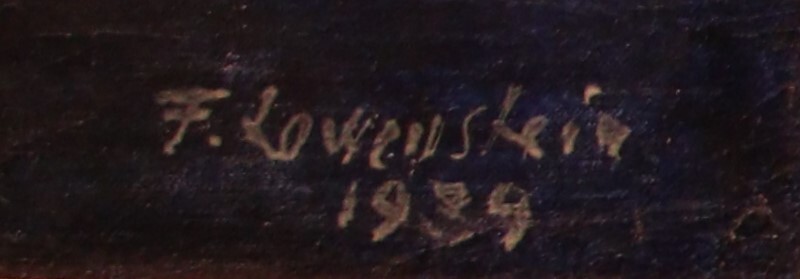
Signature of: fédor loevenstein